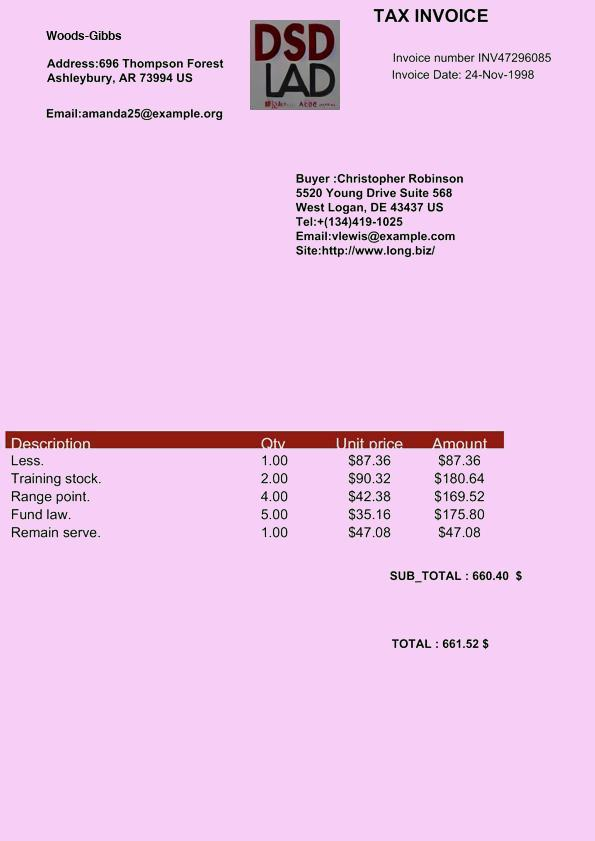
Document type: Invoice